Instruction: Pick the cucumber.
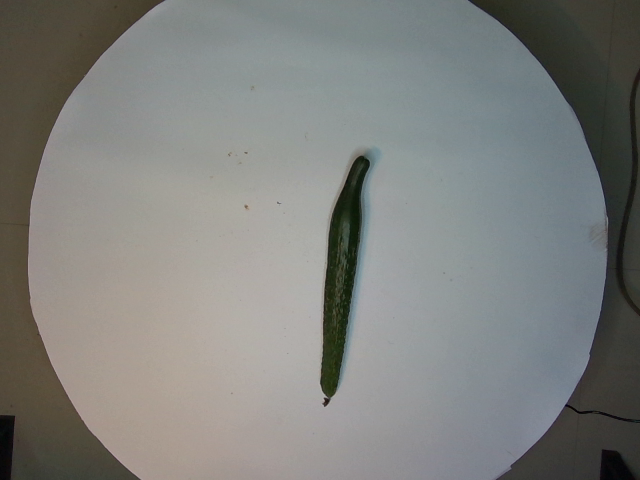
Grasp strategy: vertical